Question: What jurisdiction, city, or county is the document associated with?
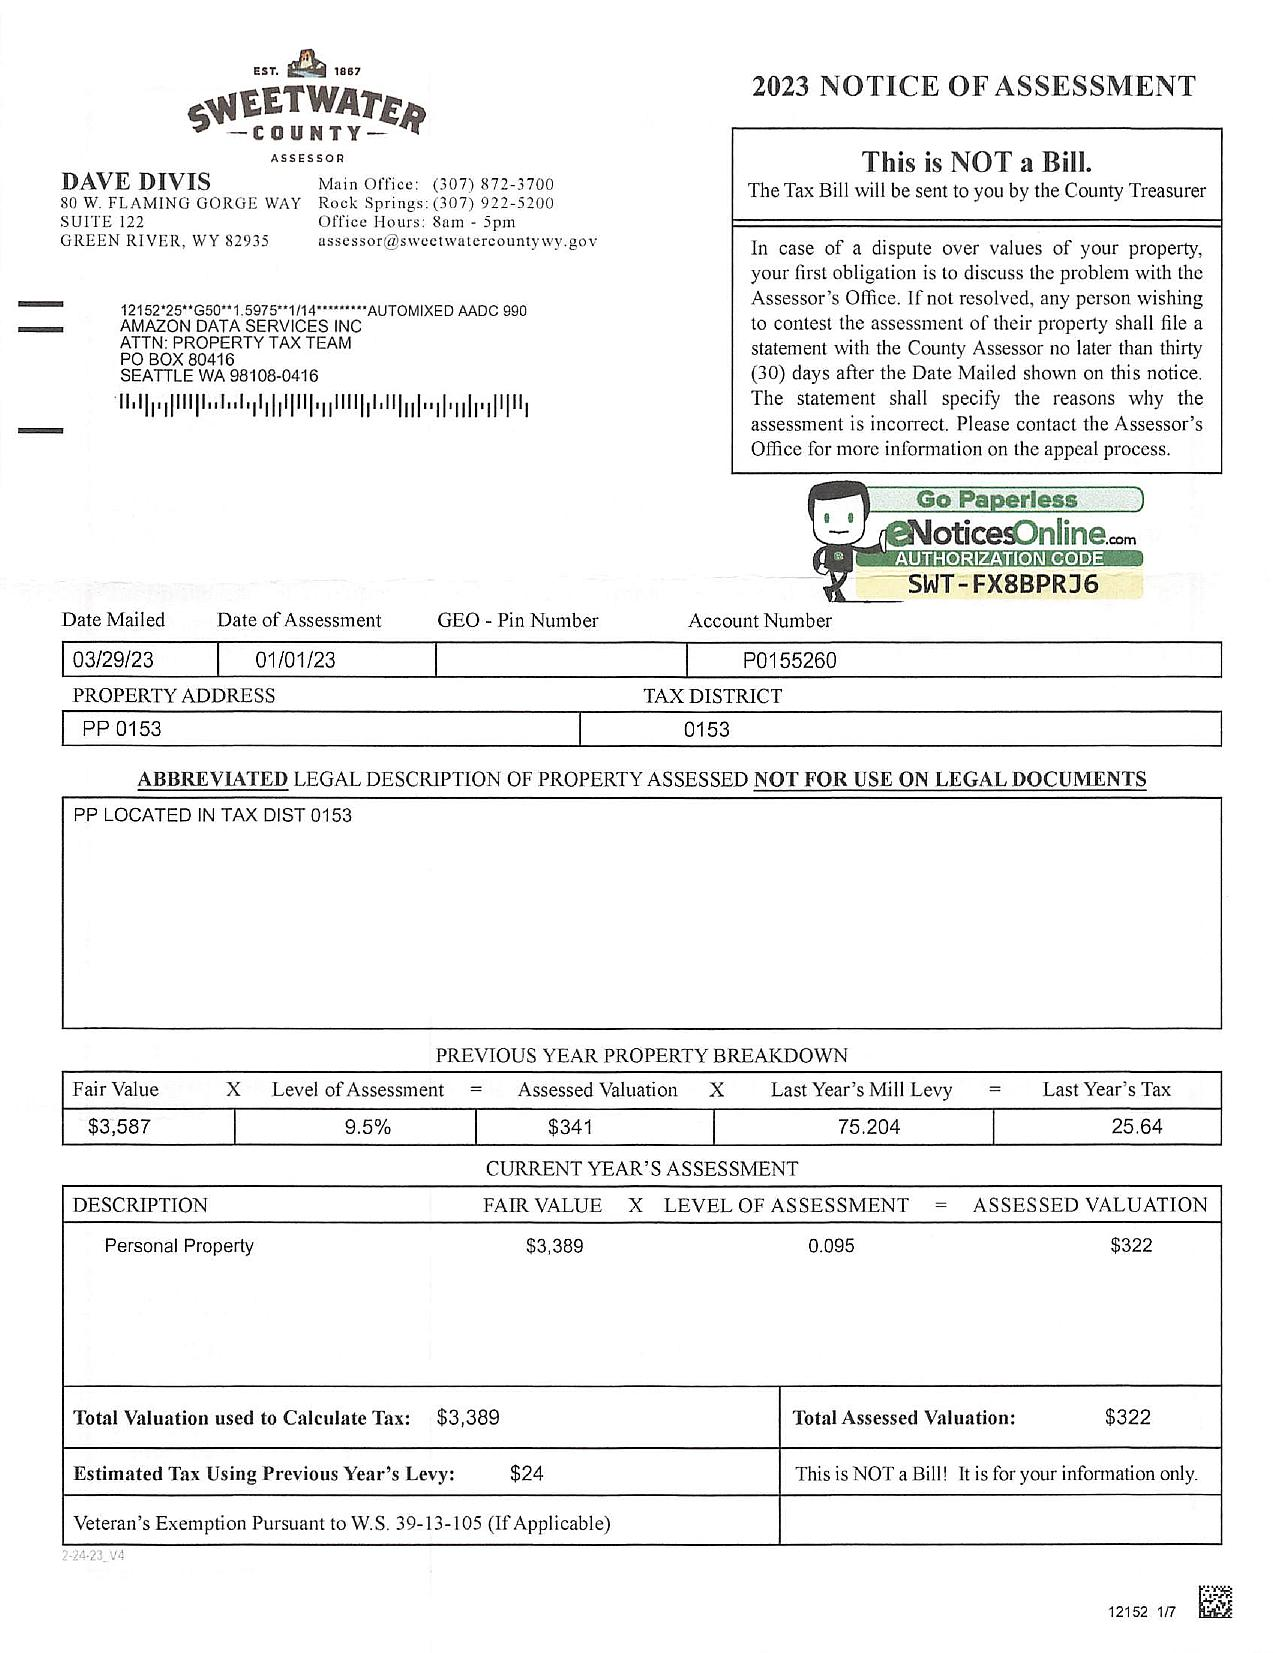
Answer: "Sweetwater County"